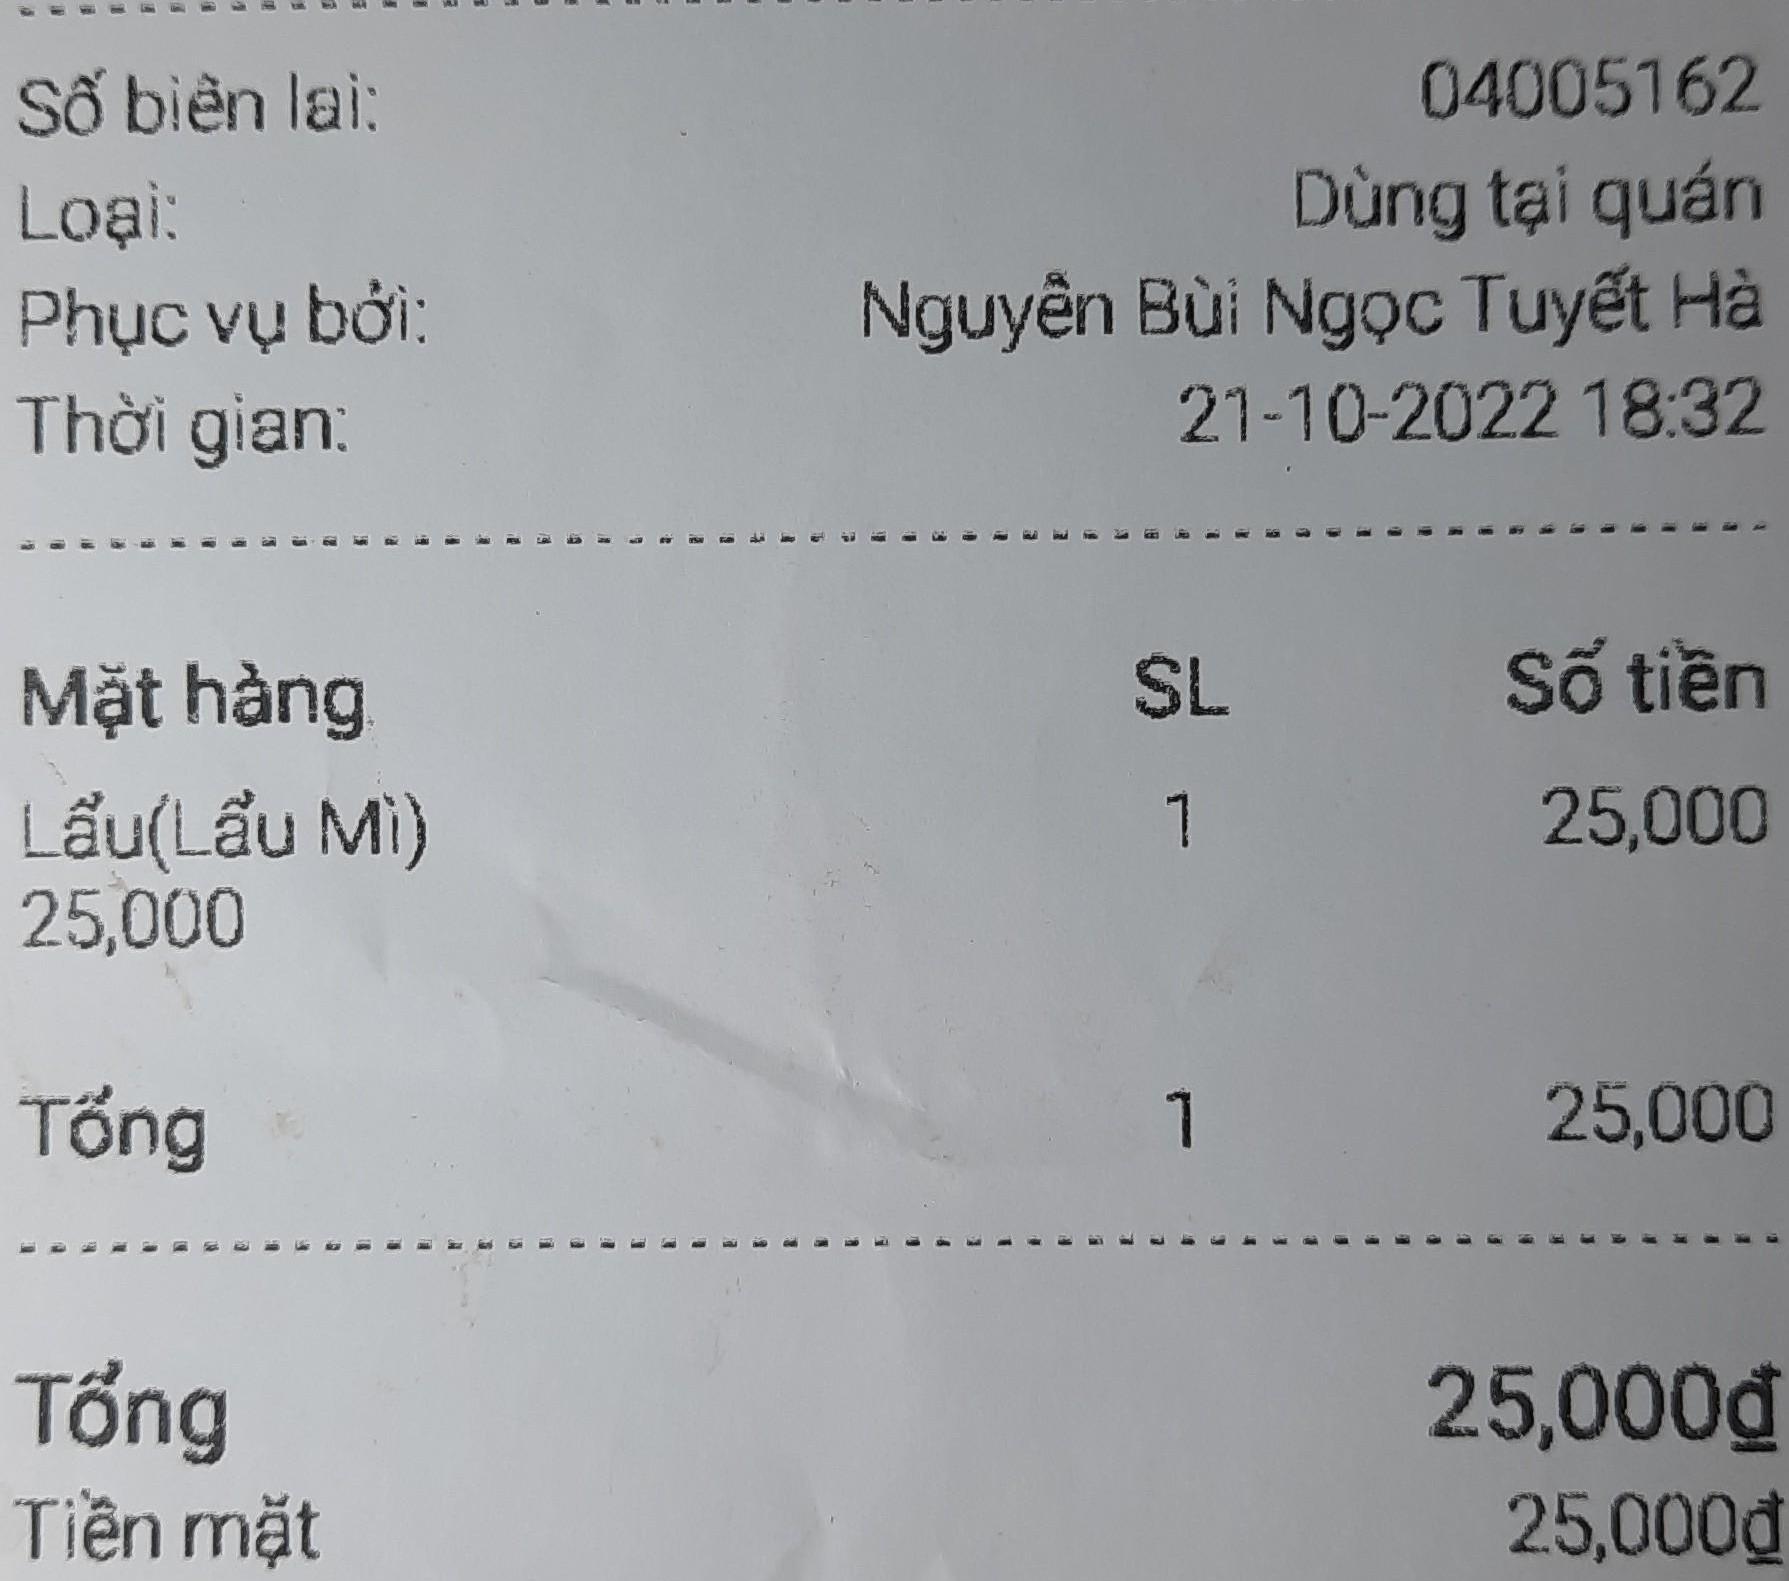
Số biên lai: 04005162
Loại: Dùng tại quán
Phục vụ bởi: Nguyễn Bùi Ngọc Tuyết Hà
Thời gian: 21-10-2022 18:32

<table>
<tr>
<th>Mặt hàng</th>
<th>SL</th>
<th>Số tiền</th>
</tr>
<tr>
<td>Lẩu(Lẩu Mì) 25,000</td>
<td>1</td>
<td>25,000</td>
</tr>
<tr>
<td>Tổng</td>
<td>1</td>
<td>25,000</td>
</tr>
</table>

Tổng 25,000đ
Tiền mặt 25,000đ